Can you pull out the amount in words, numerical amount, payee's name, date of the cheque, and the bank's name from the image?
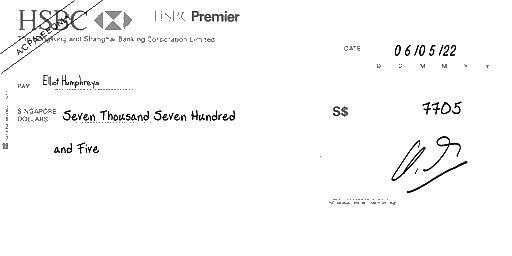
amt_in_words: Seven Thousand Seven Hundred and Five
amt_in_figures: 7705
payee_name: Elliot Humphreys
bank_name: HSBC
cheque_date: 06/05/22